Question: Explain the disease:
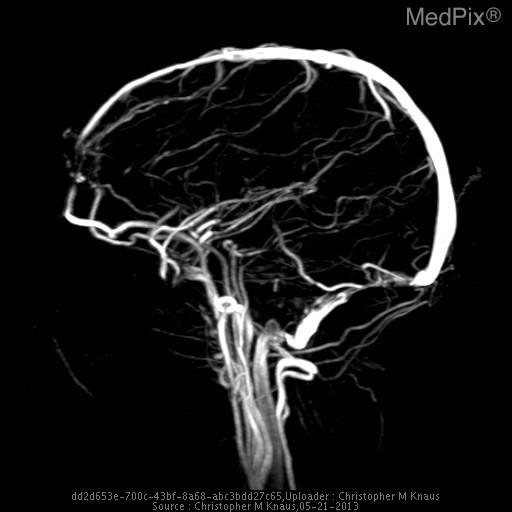
Answer: The disease is discussed as: Venous sinus thrombosis is caused by thrombus formation in the dural venous sinuses or cerebral veins.  It is an uncommon disorder (2-7 per million) which can have serious complications.  Causal factors include local (regional infection, trauma, neoplasm) and systemic (dehydration, hypercoagulable states, pregnancy, oral contraceptives).  Clinical presentation includes headache, neurologic deficits or seizures.  The superior sagittal sinus is most commonly affected, followed by the transverse and sigmoid sinuses.  Complications include venous infarcts, intracerebral hemorrhage and intracranial hypertension.

On noncontrast CT, the thombosed sinus is usually hyperdense.  This is nonspecific as dehydrated patients, adjacent subdural or subarachnoid hemorrhage or elevated hematocrit can cause increased sinus attenuation.  On contrast enhanced CT, the empty delta sign is a central defect from thrombus surrounded by contrast enhanced blood.  On MRI, absence of a flow void or abnormal signal within the sinus is seen.

MR venography with two-dimensional time-of-flight is used due to high sensitivity for slow flow compared to 3D TOF.  Contrast enhanced MRV improves visualization of small vessels.  CT venography is a rapid and accurate method for evaluating the venous sinuses.  Disadvantages include ionizing radiation exposure and need for iodinated contrast material.